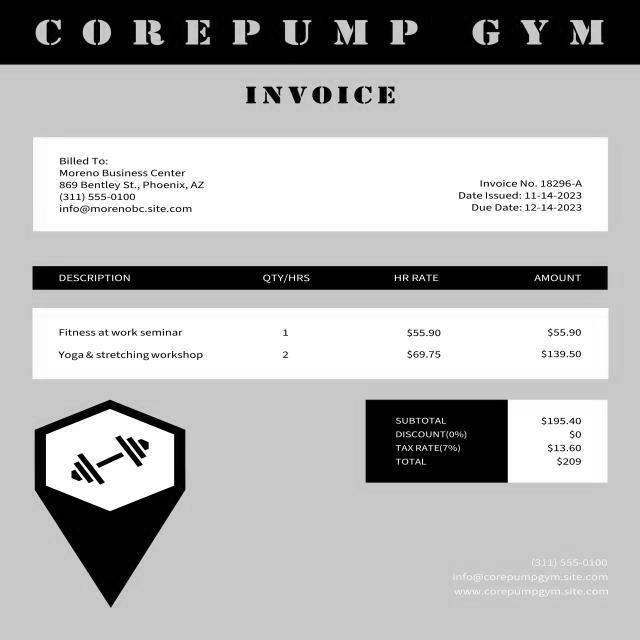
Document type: Invoice